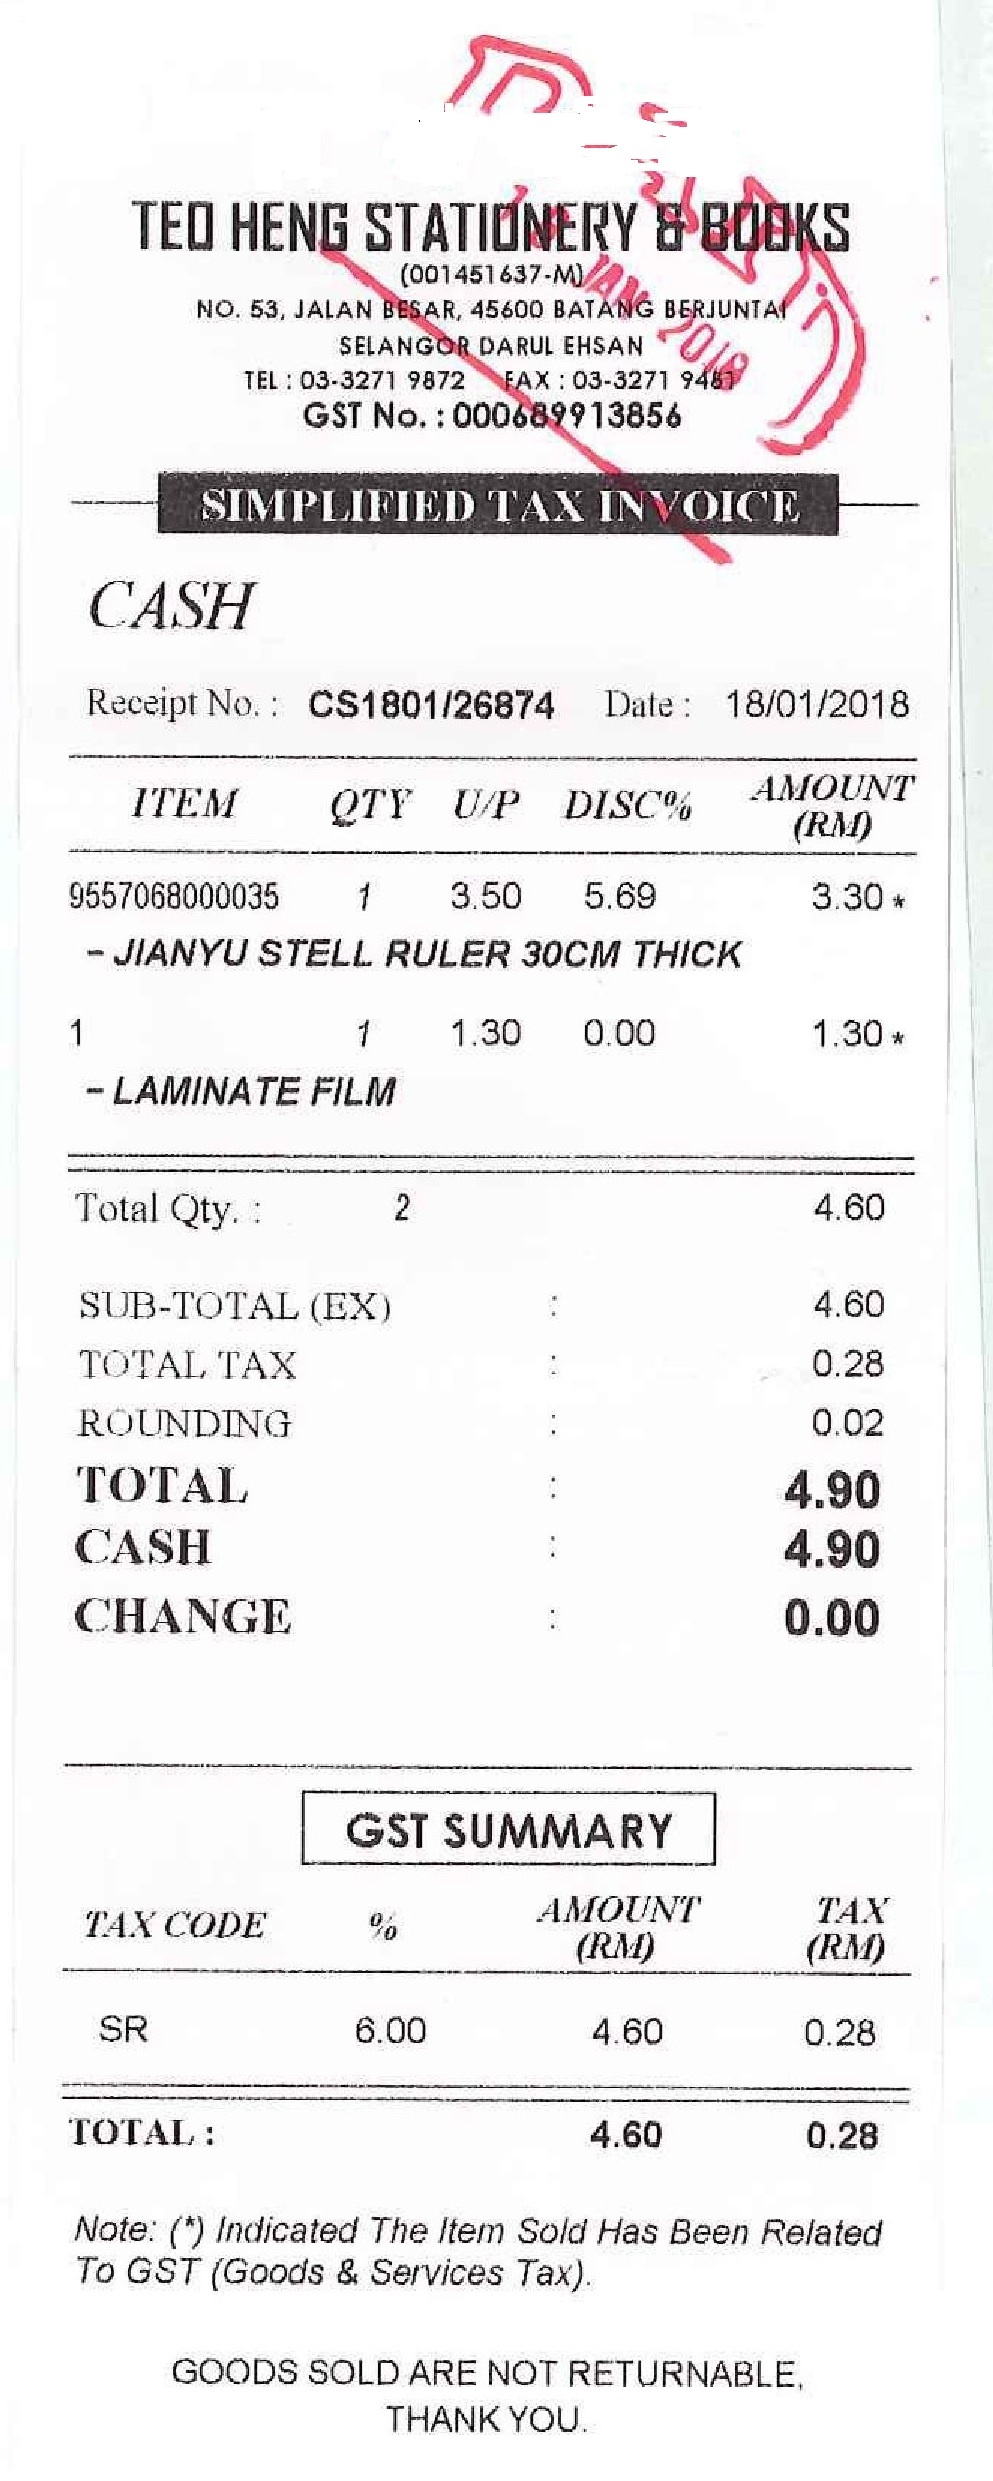
TEO HENG STATIONERY & BOOKS
(001451637-M)
NO. 53, JALAN BESAR, 45600 BATANG BERJUNTAI
SELANGOR DARUL EHSAN
TEL : 03-3271 9872
FAX : 03-3271 9481
GST NO. : 000689913856
SIMPLIFIED TAX INVOICE
CASH
RECEIPT NO. : CS1801/26874
GOODS SOLD ARE NOT RETURNABLE,
DATE : 18/01/2018
THANK YOU.
ITEM
QTY
U/P
DISC%
AMOUNT
(RM)
9557068000035
1
3.50
5.69
3.30 *
- JIANYU STELL RULER 30CM THICK
1
1
1.30
0.00
1.30 *
- LAMINATE FILM
TOTAL QTY. :
2
4.60
SUB-TOTAL (EX)
:
4.60
TOTAL TAX
:
0.28
ROUNDING
:
0.02
TOTAL
:
4.90
CASH
:
4.90
CHANGE
:
0.00
GST SUMMARY
TAX CODE
%
AMOUNT
TAX
(RM)
(RM)
SR
6.00
4.60
0.28
TOTAL :
4.60
0.28
NOTE: (*) INDICATED THE ITEM SOLD HAS BEEN RELATED
TO GST (GOODS & SERVICES TAX).